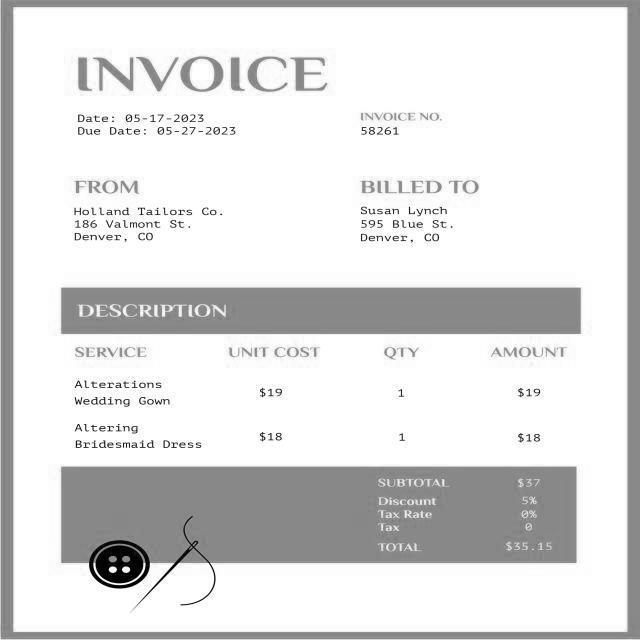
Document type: Invoice